Question: What do the imaging results show?
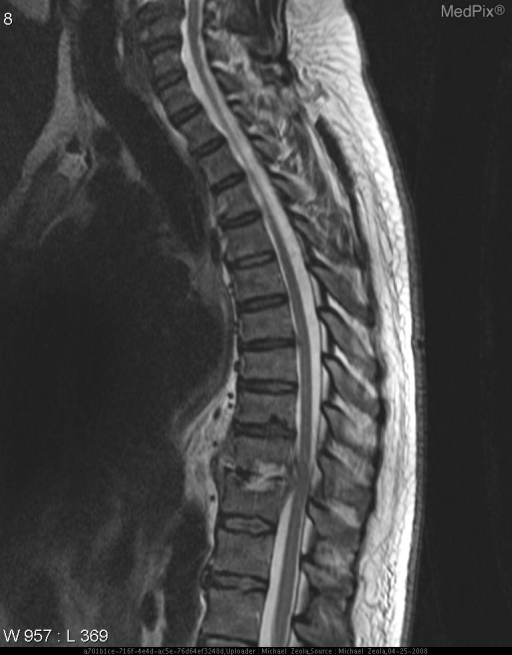
Answer: The imaging shows -Plain radiograph one week later showed decreased disk space between T10-T11

-On fat-suppressed MRI (STIR and FSE T2-weighted with fat sat MRI), high-signal -ntensity mass anterior to thoracic vertebrae, high signal intensity in the disc space and in the thoracic vertebrae at this level are consistent with infection. These areas enhance after contrast on the contrast-enhanced fat-saturated  T1-weighted MR images. High signal intensity mass anterior to vertebral bodies  and in T10-T11 disc space with surrounding inflammation.